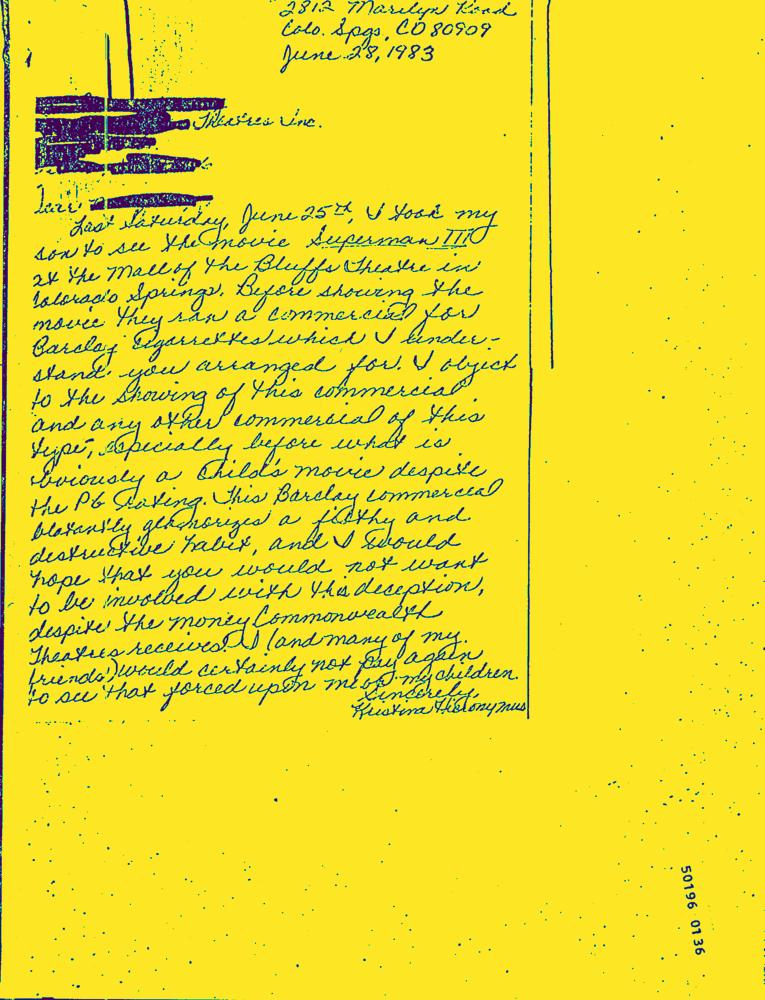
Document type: Hand-Written